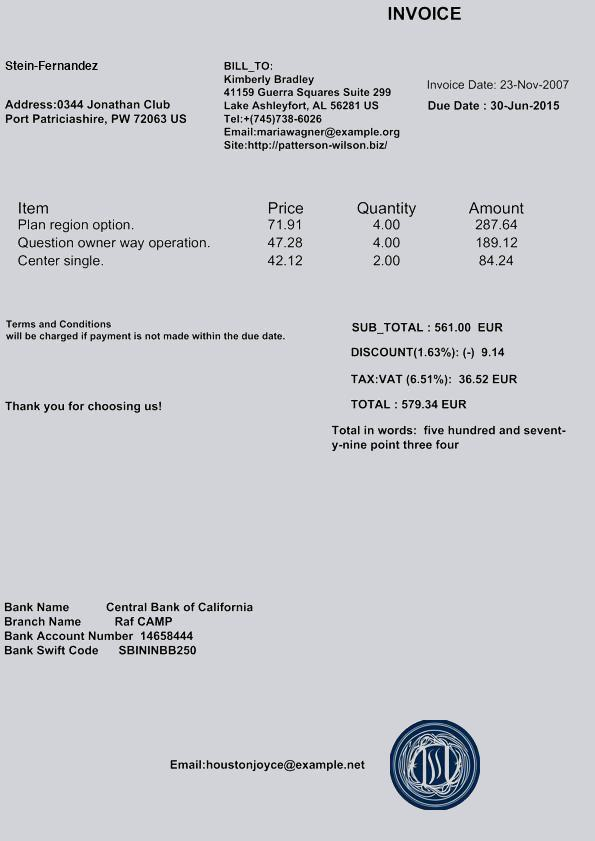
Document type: Invoice